Question: What is the property identification or parcel number listed?
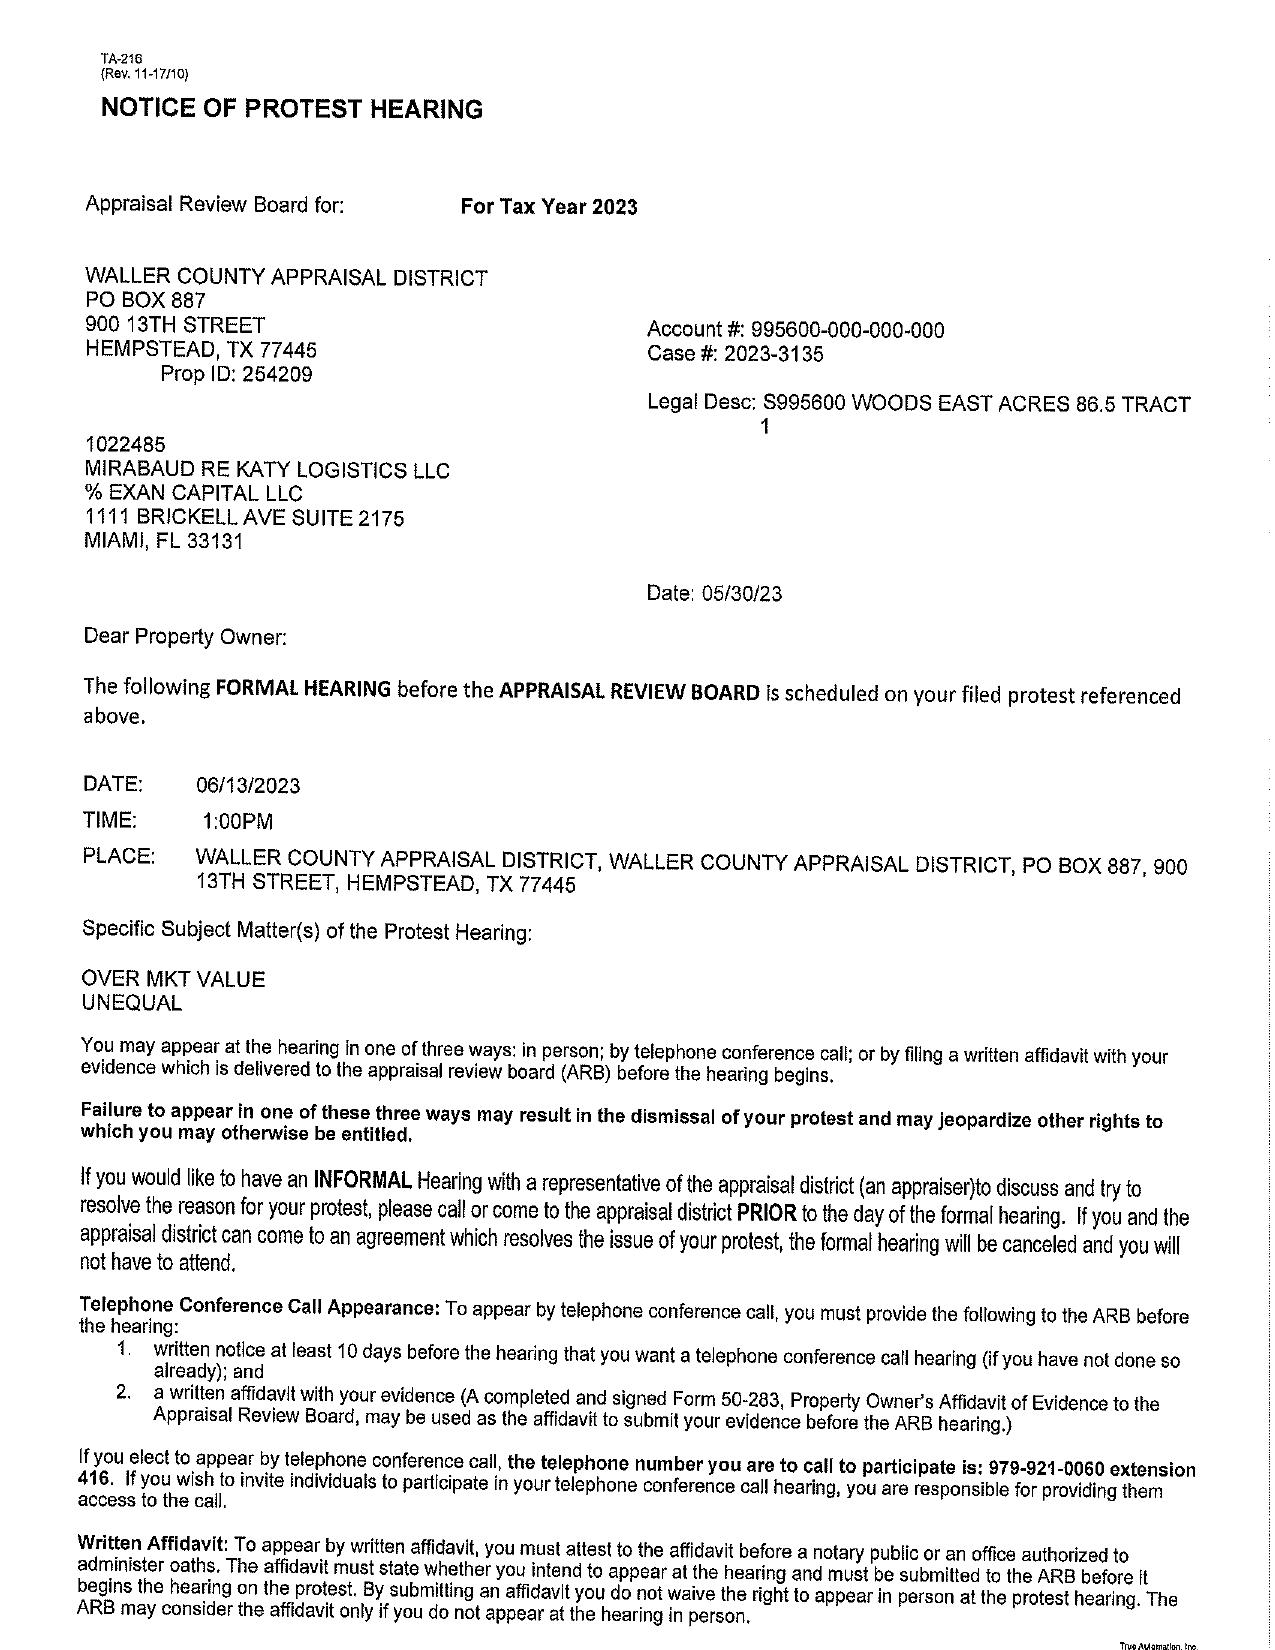
Answer: "264209"